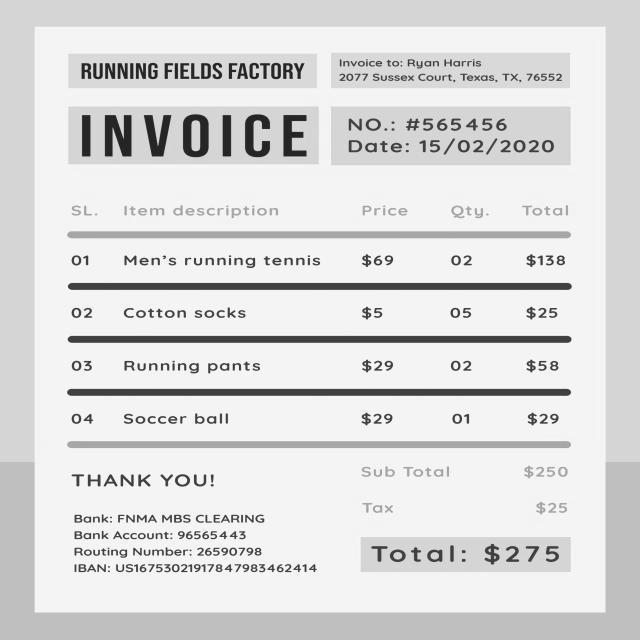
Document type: Invoice